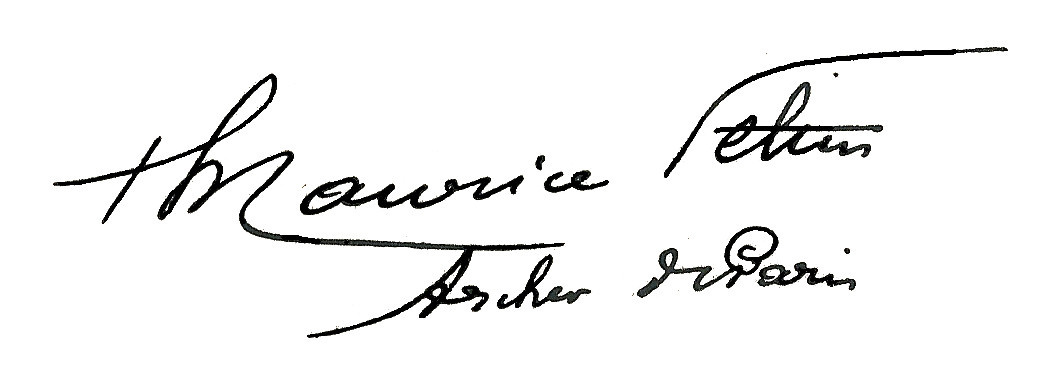
Signature of: maurice feltin